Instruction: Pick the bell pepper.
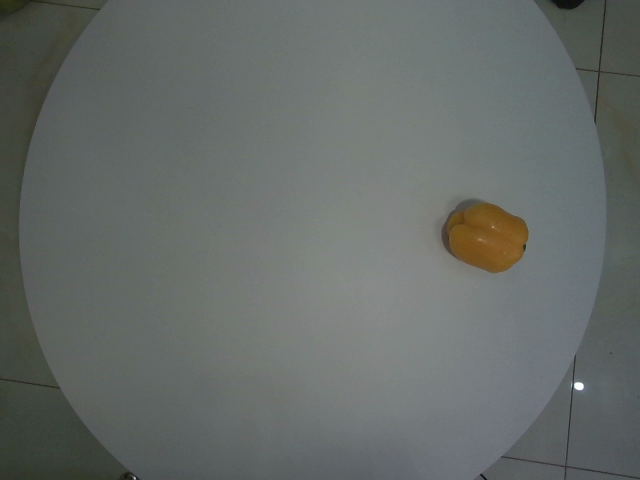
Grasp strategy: vertical